Question: In what way does the history help explain the case?
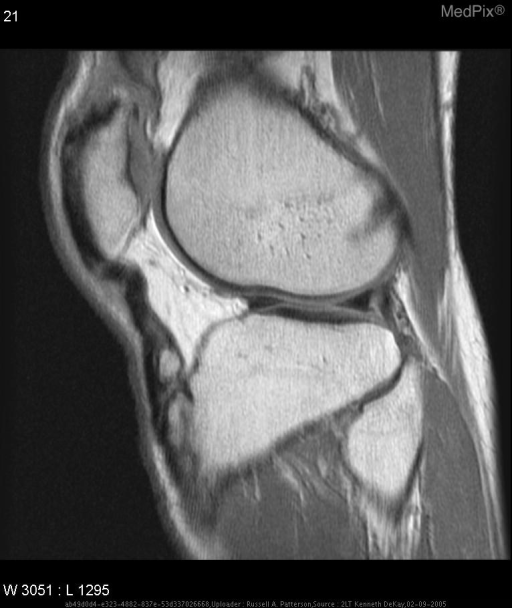
Answer: The patient's history of 48 y/o male presents with pain in anterior aspect of distal right thigh, superior to right knee and increased pain in right knee. The patient has had  knee pain for two years that limited his ability to run. is key in understanding the case.